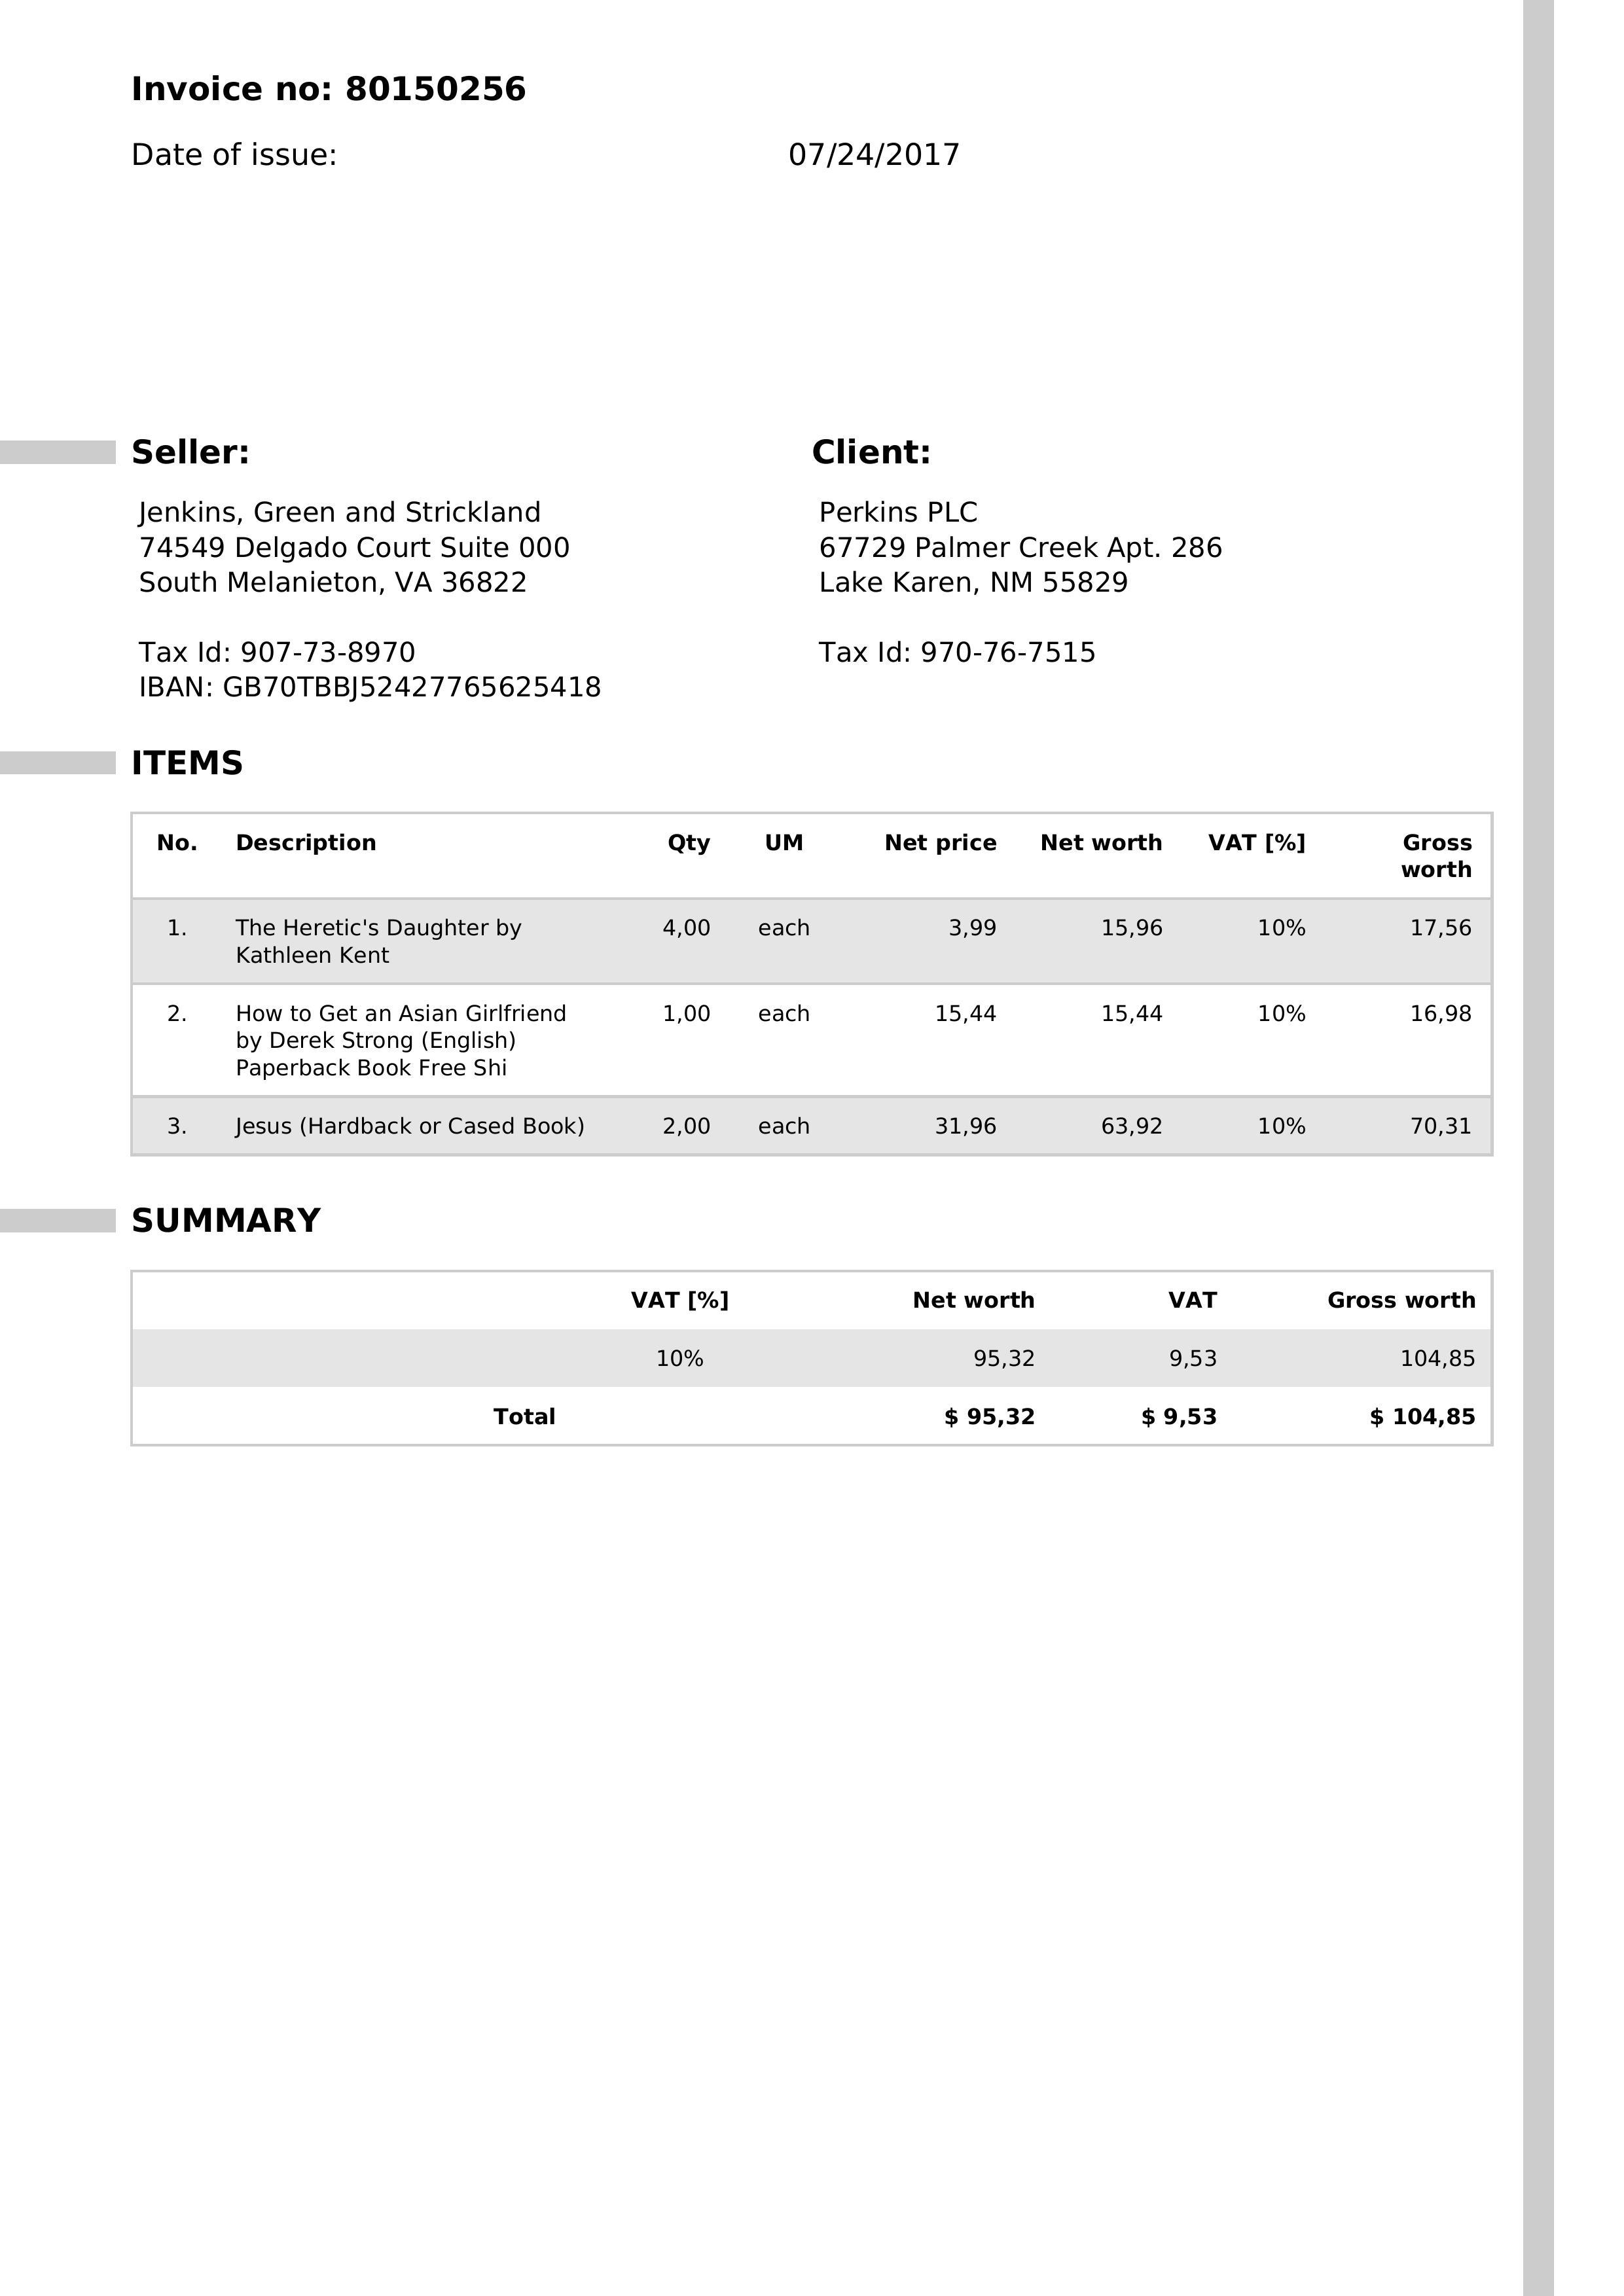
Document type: Invoice